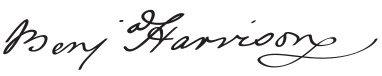
Signature of: benjamin harrison v